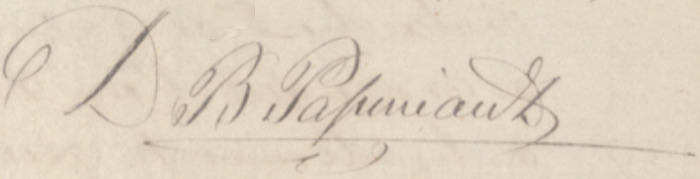
Signature of: denis benjamin papineau